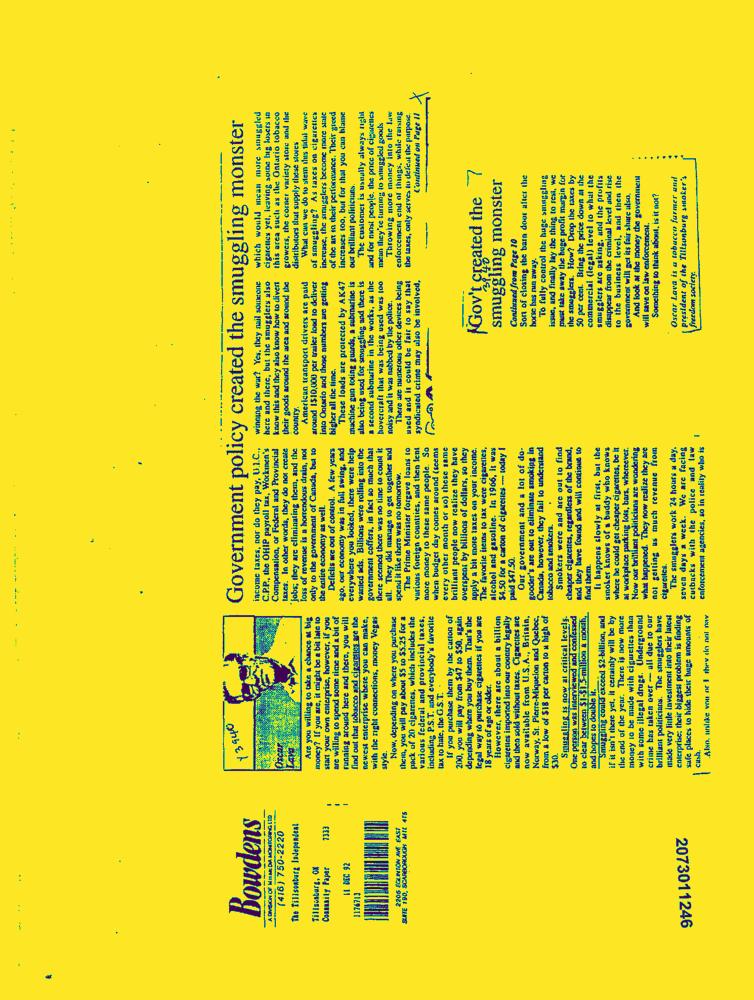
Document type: News-Article